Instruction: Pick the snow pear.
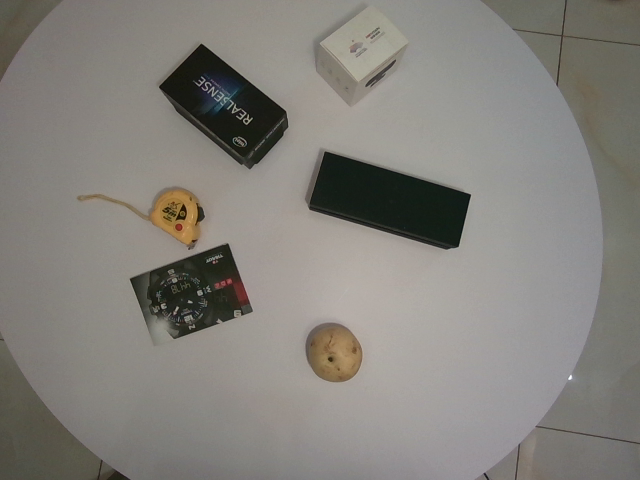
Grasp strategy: vertical